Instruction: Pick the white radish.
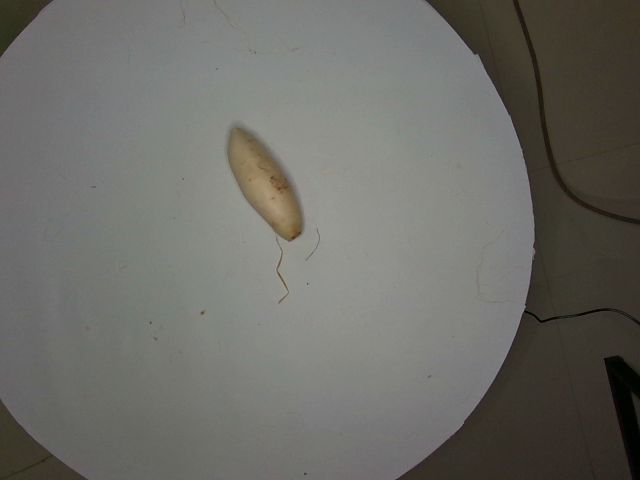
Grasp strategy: vertical